Question: How does the patient history play a role?
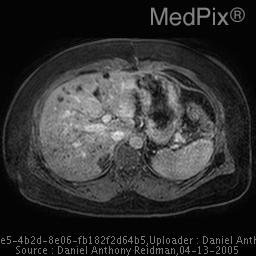
Answer: The patient's history of 45 yo female with multiple hepatic, non enhancing lesions seen on CTPA is key in understanding the case.